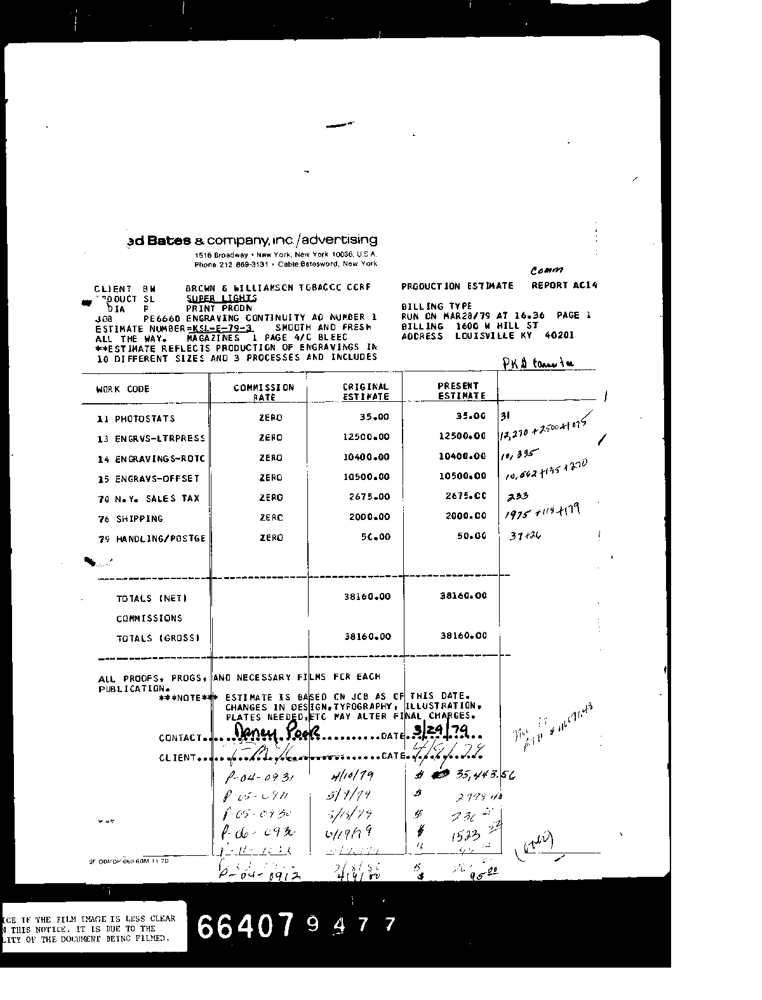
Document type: Invoice